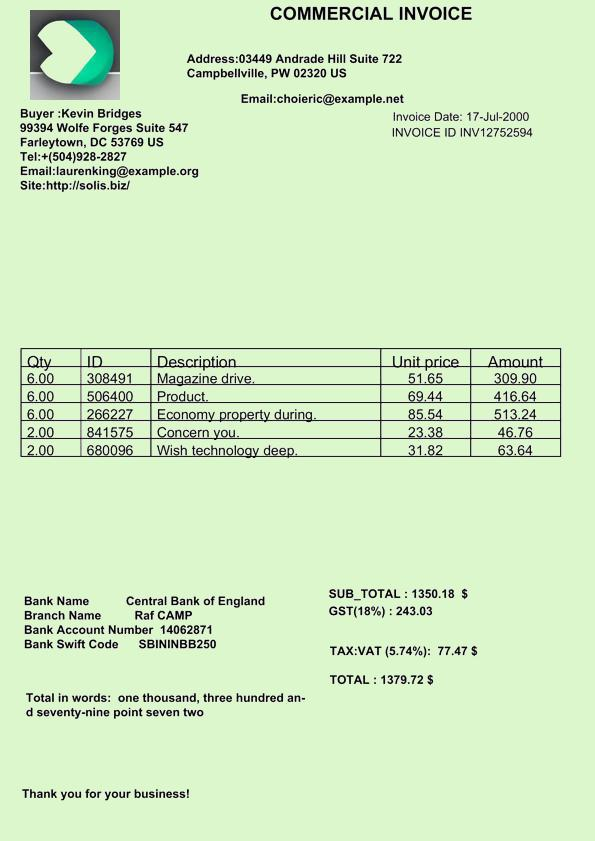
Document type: Invoice